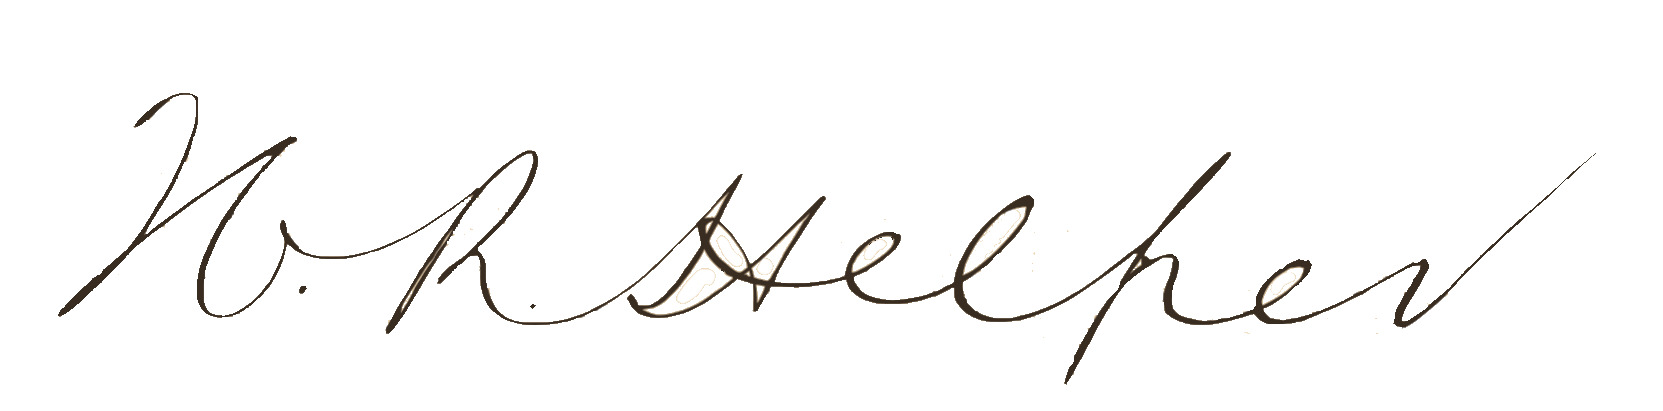
Signature of: hinton rowan helper